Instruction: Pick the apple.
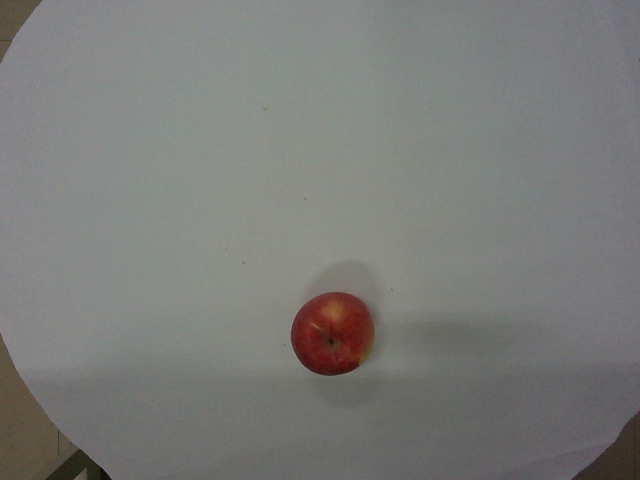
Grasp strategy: vertical